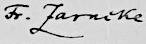
Signature of: friedrich karl theodor zarncke